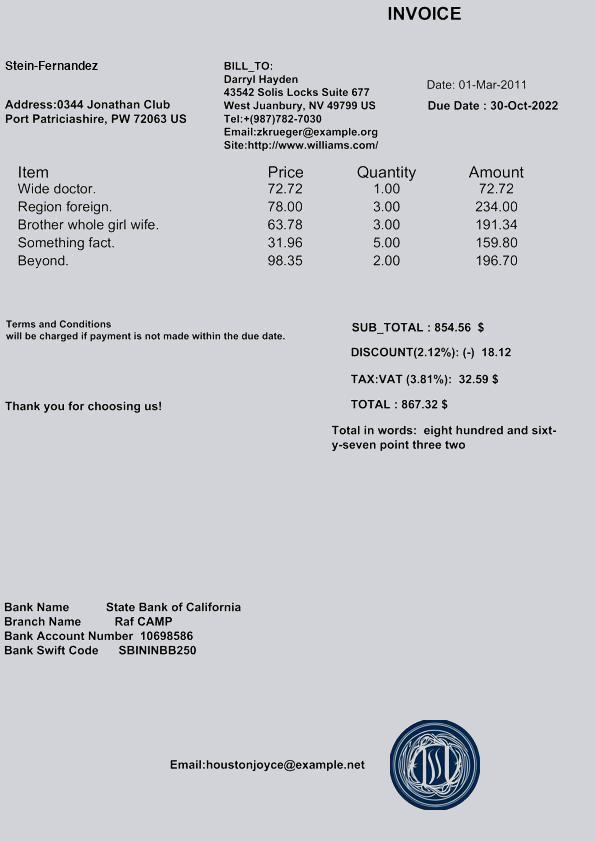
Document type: Invoice